Question: What is the main concern?
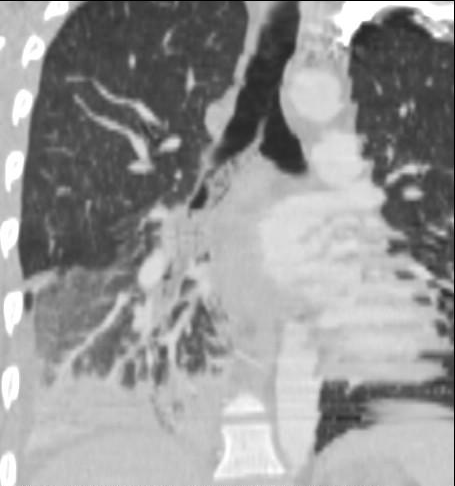
Answer: The findings suggest Multiple axial CT images obtained according to the CT pulmonary angiography protocol demonstrates mixed-density (including air density) endoluminal lesion within the bronchus intermedius extending from just past the carina and down, with large areas of atelectasis in the right lower lobe.  The air densities strongly suggest that this is a large mucus plug.

Oblique coronal reconstructed image shows the extent of this large mucus plug.. Oblique coronal reconstructed image shows the extent of this large mucus plug.. The patient might have a history of ICU patient who, after extubation, developed acute onset dyspnea and hypoxia..